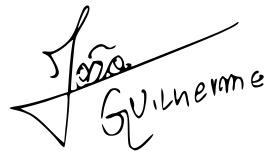
Signature of: joão guilherme ávila